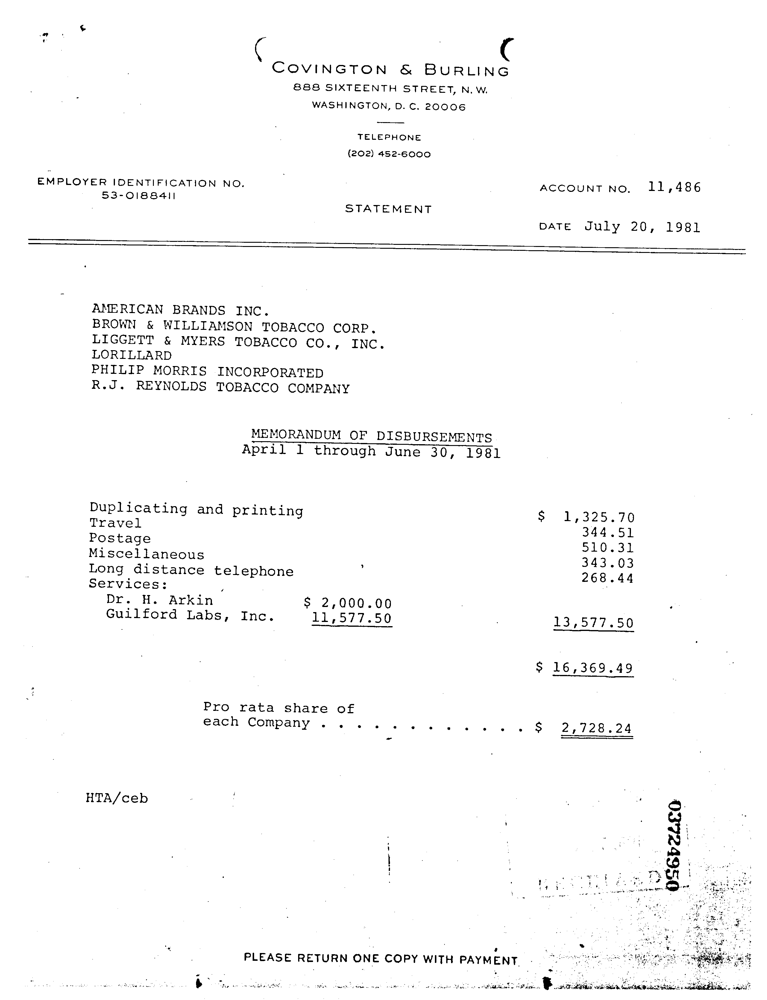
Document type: Invoice